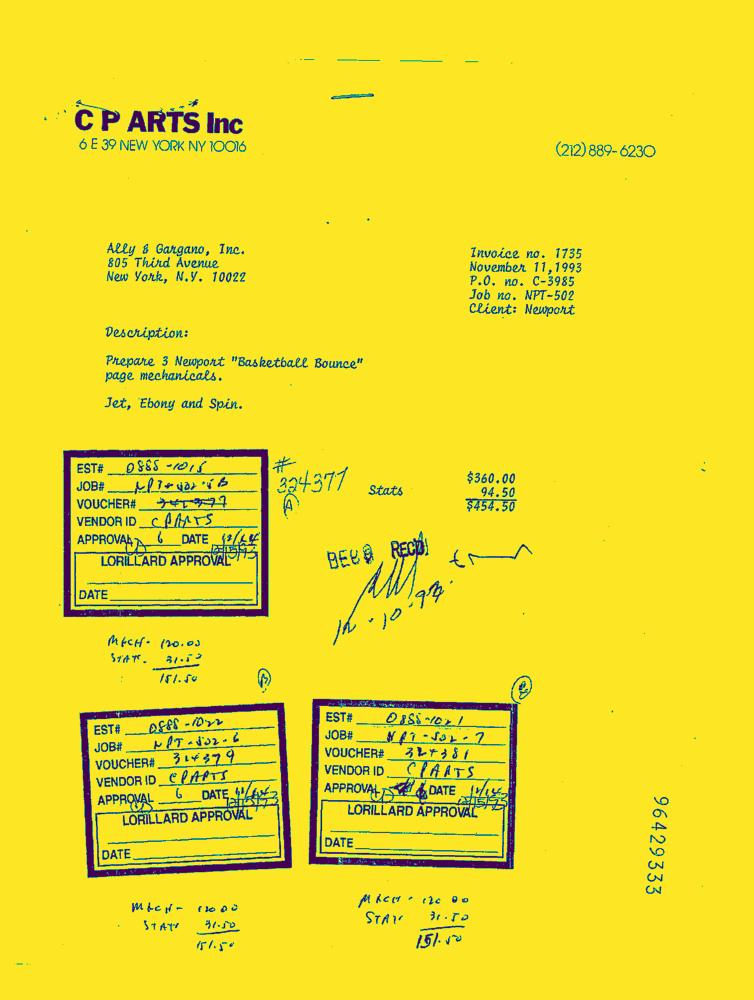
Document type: Invoice-Doc